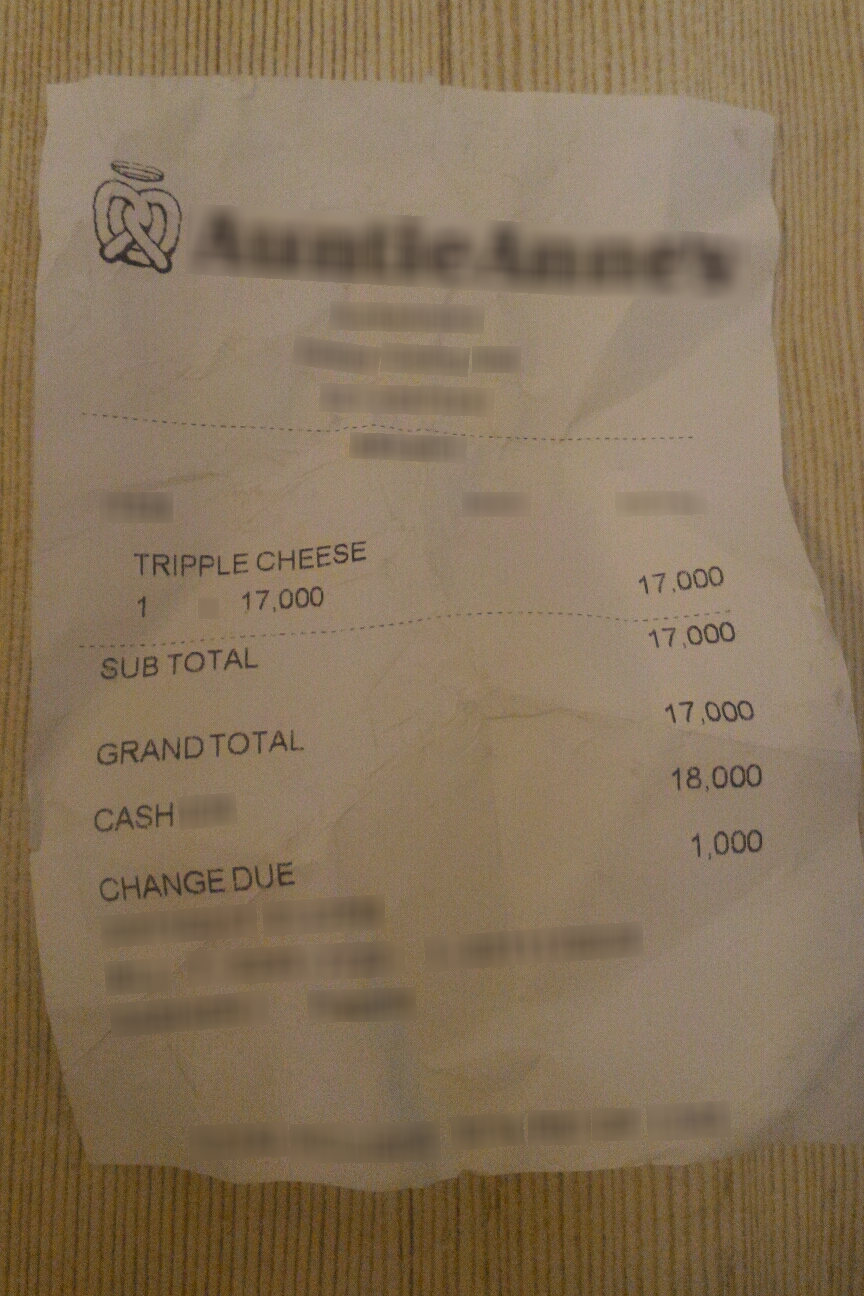
Receipt information:
subtotal: 17,000
total: 17,000
line_items: item_name: TRIPPLE CHEESE
item_value: 17,000
item_quantity: 1